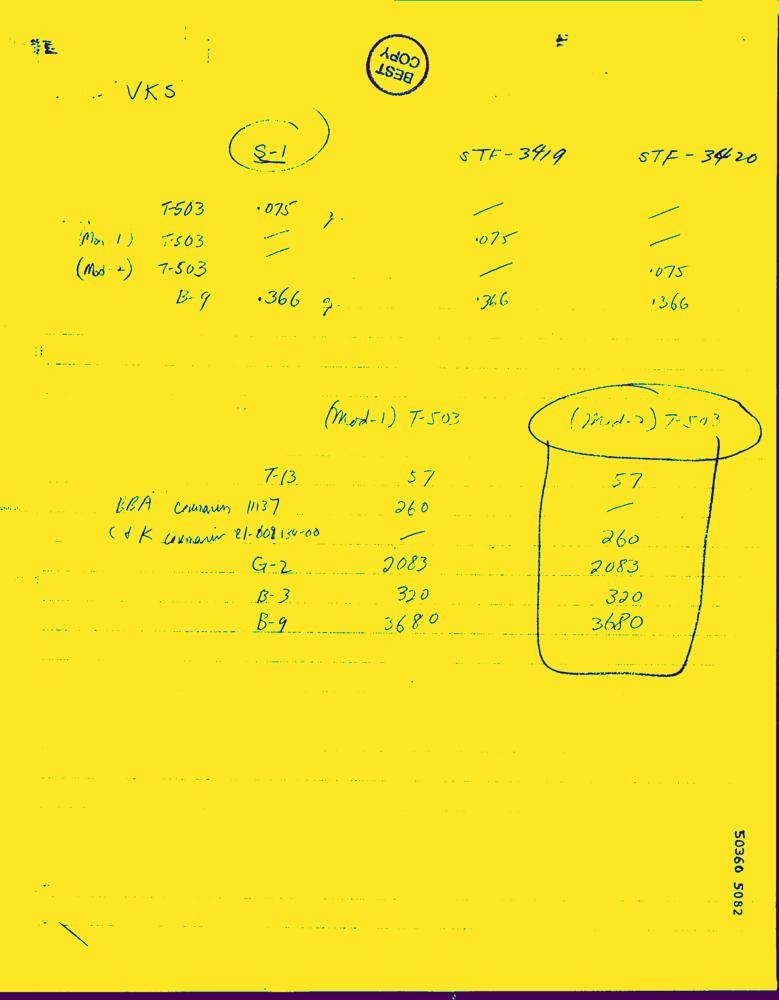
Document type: Hand-Written